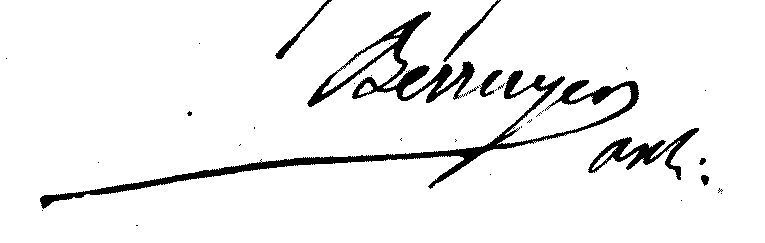
Signature of: alfred berruyer